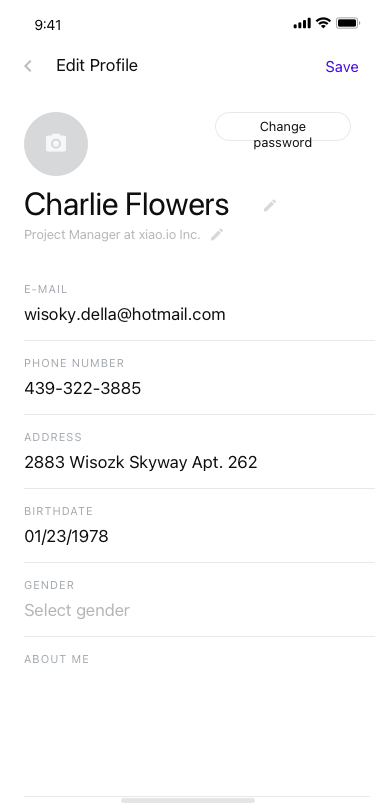
Text in this UI design:
wisoky.della@hotmail.com
439-322-3885
2883 Wisozk Skyway Apt. 262
01/23/1978
Select gender
Change password
Charlie Flowers
Project Manager at xiao.io Inc.
ABOUT ME
E-MAIL
PHONE NUMBER
ADDRESS
BIRTHDATE
GENDER
Save
Edit Profile